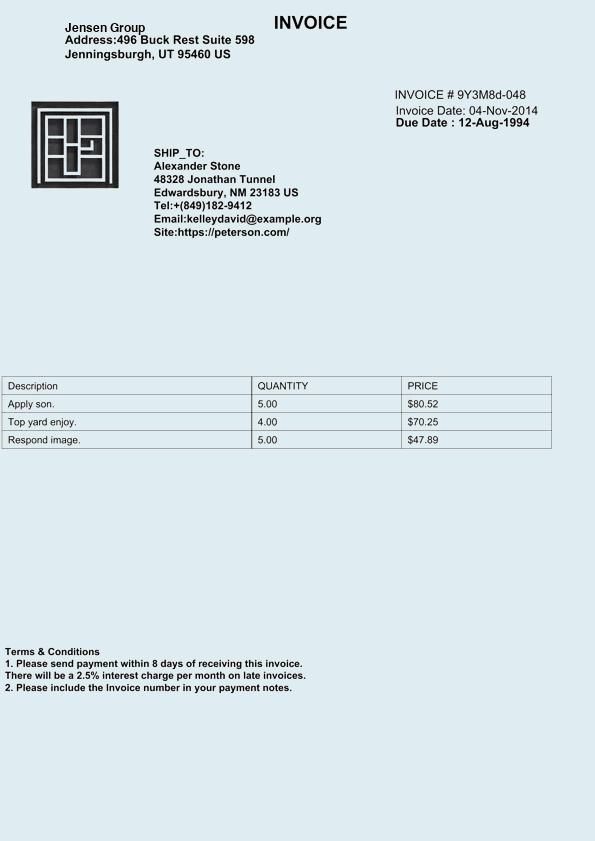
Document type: Invoice